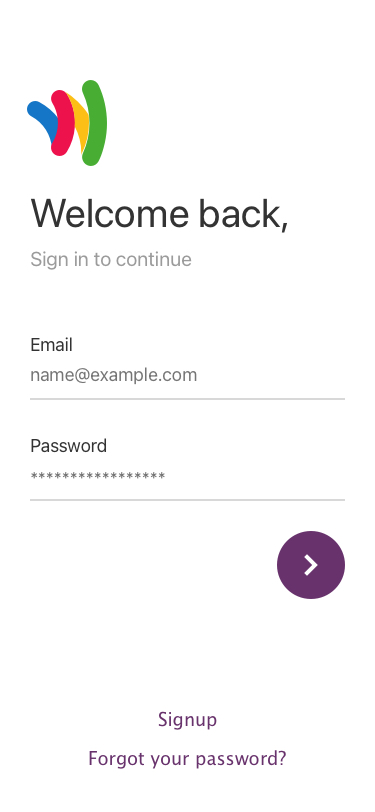
Text in this UI design:
Forgot your password?
Signup
*****************
Password
name@example.com
Email
Sign in to continue
Welcome back,